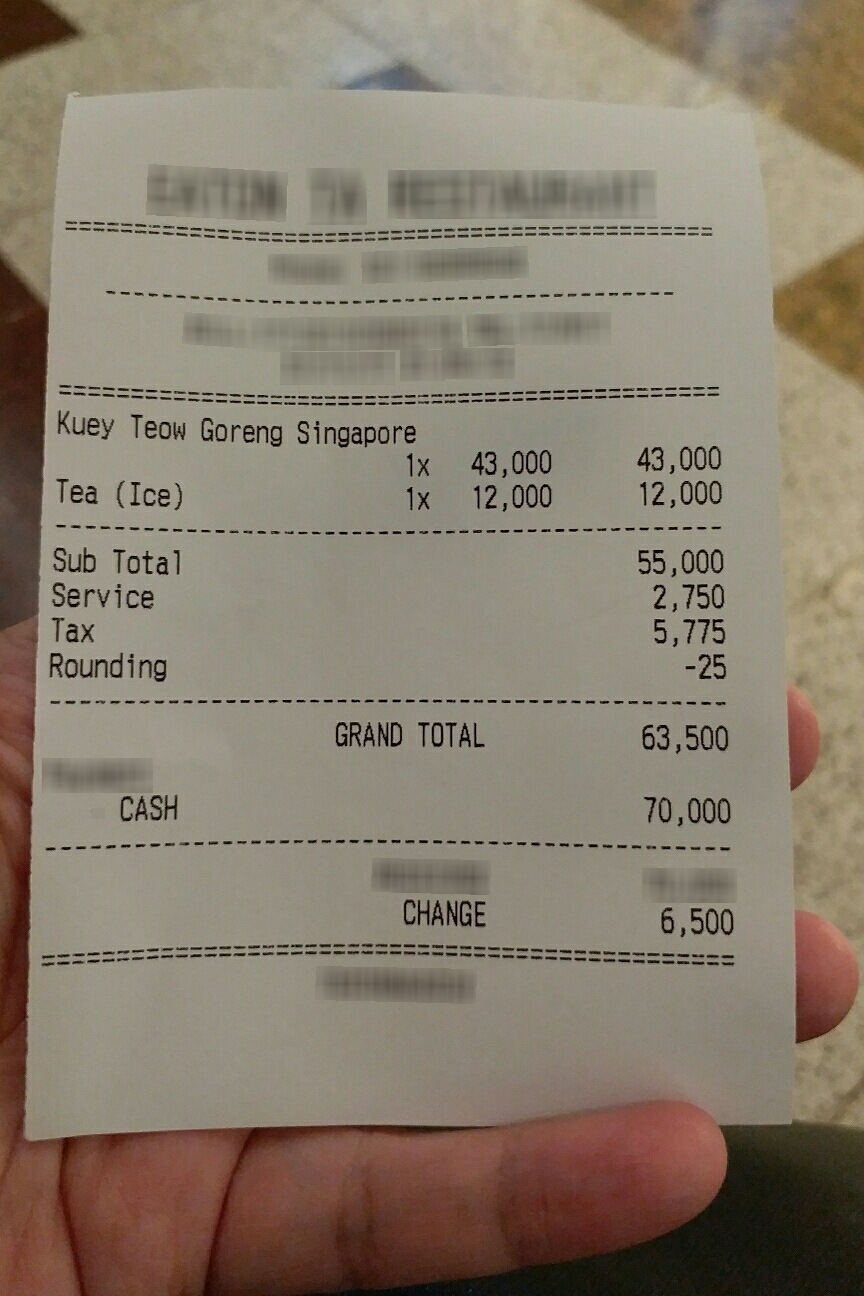
Number of items: 2
Subtotal: 55,000
Service charge: 2,750
Tax: 5,775
Other charges: -25
Total: 63,500
OCR text regions:
text: GRAND
text: TOTAL
text: 63,500
text: CASH
text: 70,000
text: CHANGE
text: 6,500
text: Sub
text: Total
text: 55,000
text: Tax
text: 5,775
text: Service
text: 2,750
text: Rounding
text: -25
text: Kuey
text: Teow
text: Goreng
text: Singapore
text: 1x
text: 43,000
text: 43,000
text: Tea
text: (Ice)
text: 1x
text: 12,000
text: 12,000